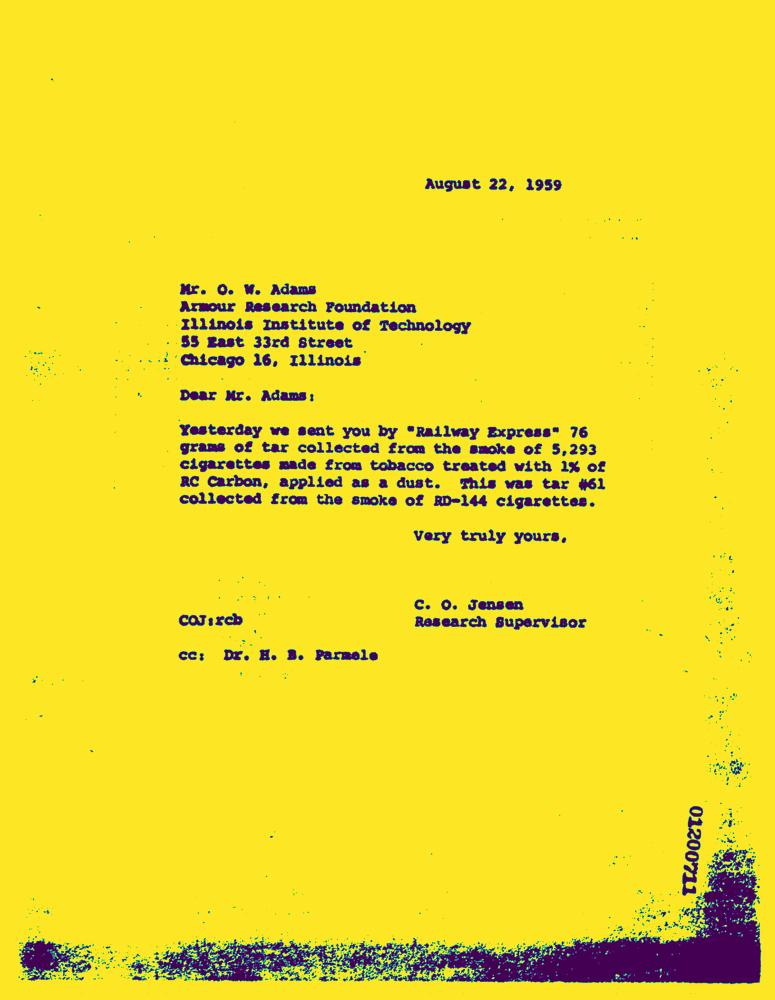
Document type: Letter-Doc